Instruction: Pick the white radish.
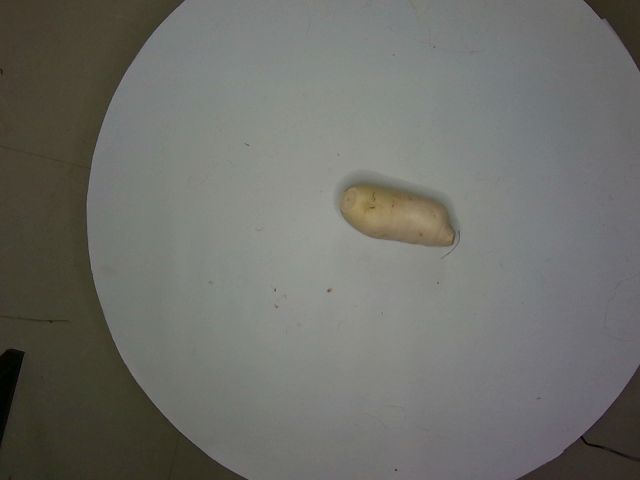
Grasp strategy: vertical